Question: Describe the condition in detail:
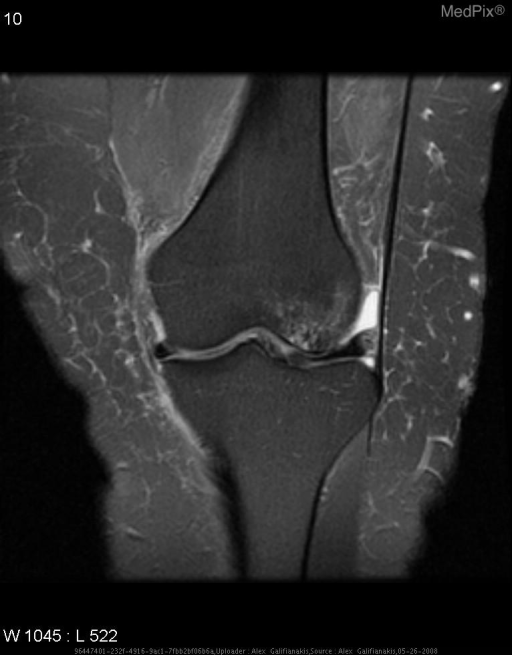
Answer: The disease is discussed as: Spontaneous osteonecrosis of the knee (SONK) is an idiopathic cause of knee pain commonly seen in osteoporotic women older than 50.  This entity should not be confused with osteonecrosis secondary to steroid use, alcoholism, etc.  SONK occurs spontaneously, but likely is the result of microtrauma and/or vascular comprimise.

The clinical presentation is very similar to more common entities such as degenerative joint disease or meniscal degeneration.  Patients commonly present with acute medial joint pain.

SONK typically involves the medial femoral condyle, but can affect the lateral femoral condyle or the tibial plateaus.  SONK of the tibial plateau may be associated with meniscal injury.

Plain radiographs often are normal, but may demonstrate a spectrum of findings such as flattening of the articular surface, subchondral lucency, an/or sclerosis.  SONK shows increased uptake on nuclear bone scan.  MR findings consist of long T2 signal associated with edema and necrosis.  The overlying articular cartilage may also be abnormal.

Treatment options range from conservative to surgical.  Surgical treatments include core decompression, drilling, and total knee arthroplasty.

*****Reviewed by MAJ Alex Freitas MC, Chief of Musculoskeletal Radiology, TAMC